Question: What might the diagnosis be?
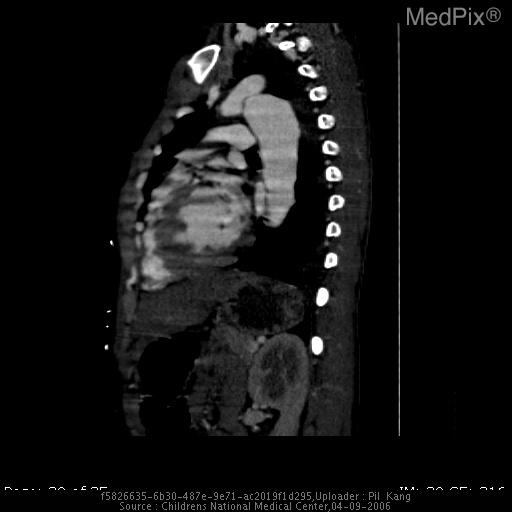
Answer: The possible diagnosis includes Coarctation of the aorta.